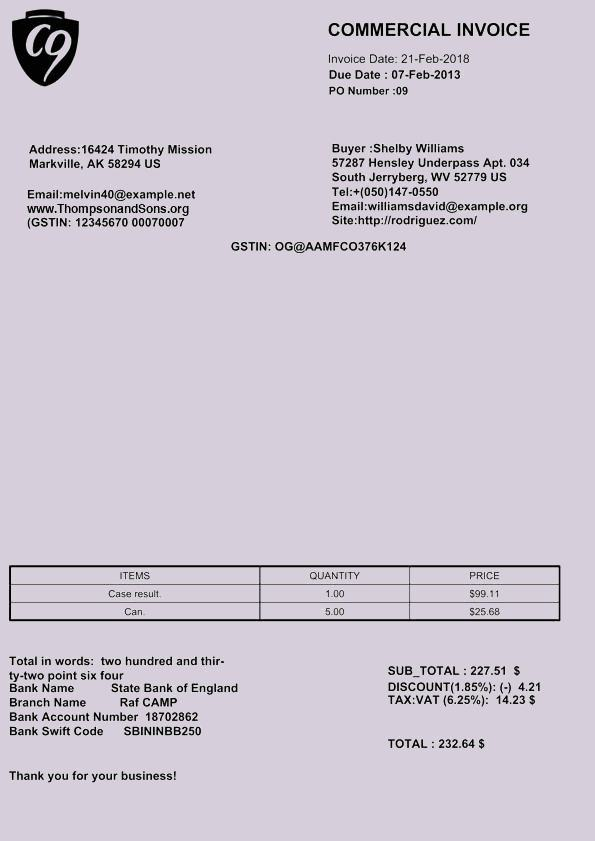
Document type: Invoice